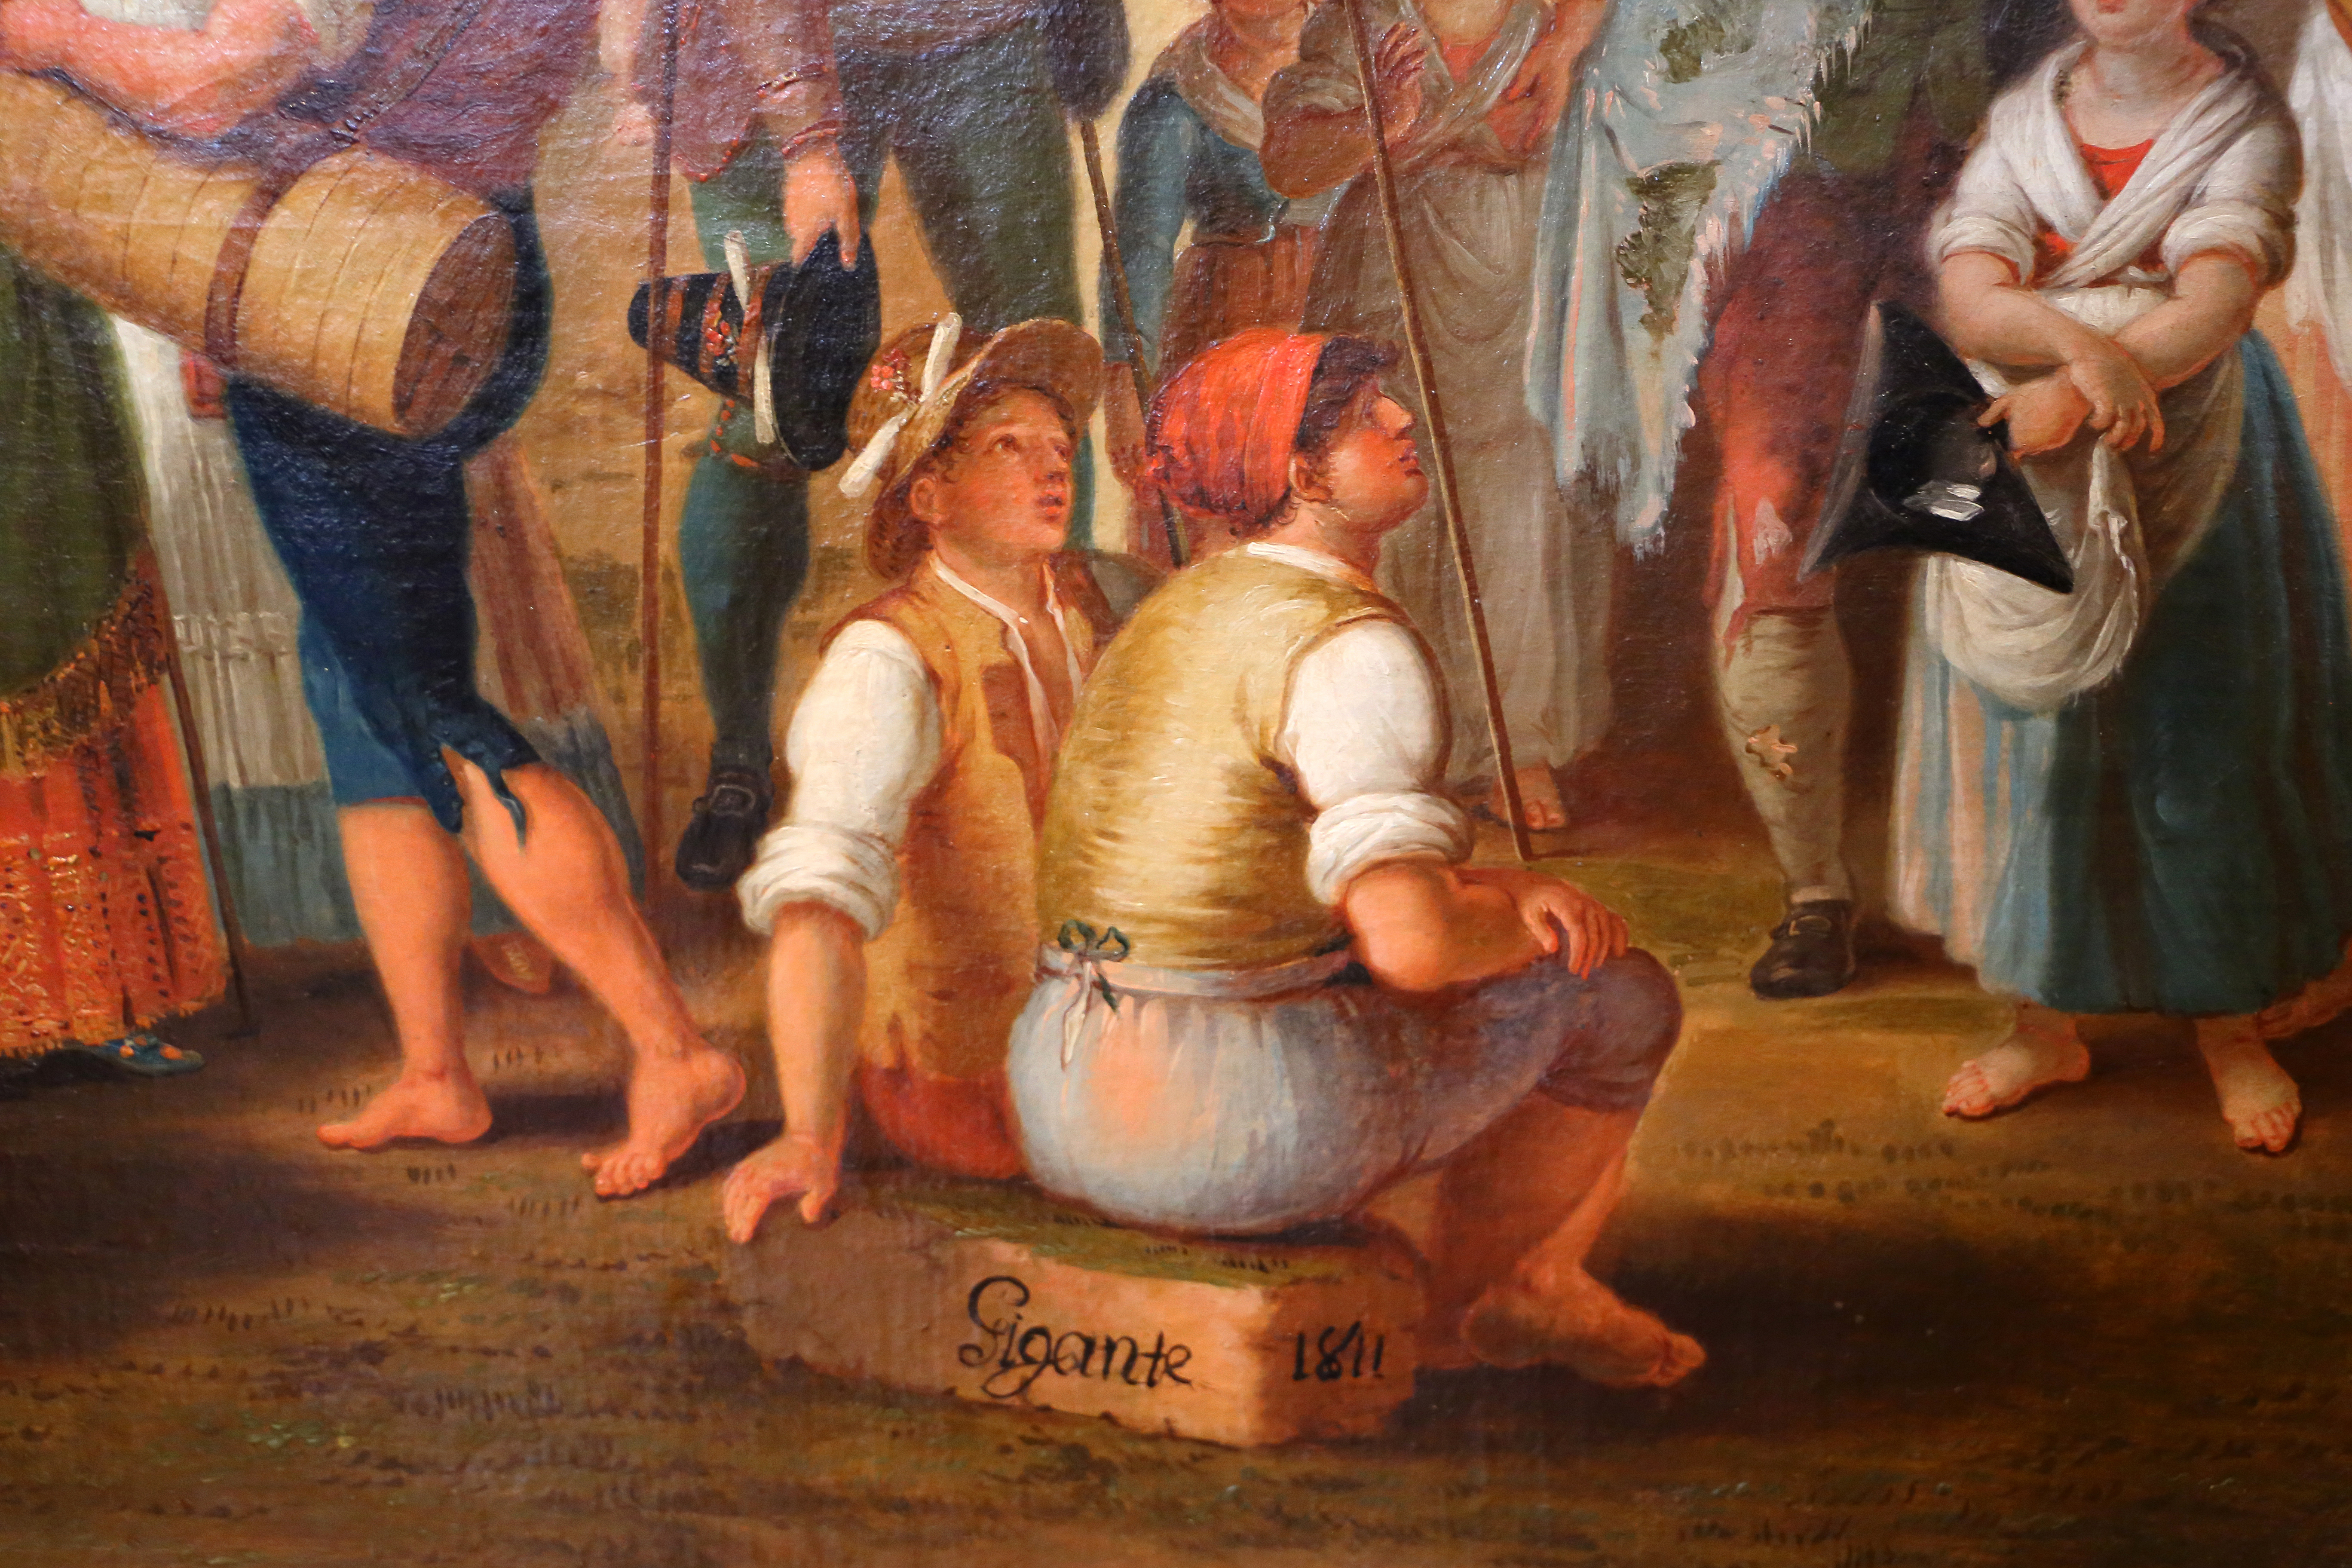
Signature of: gaetano gigante